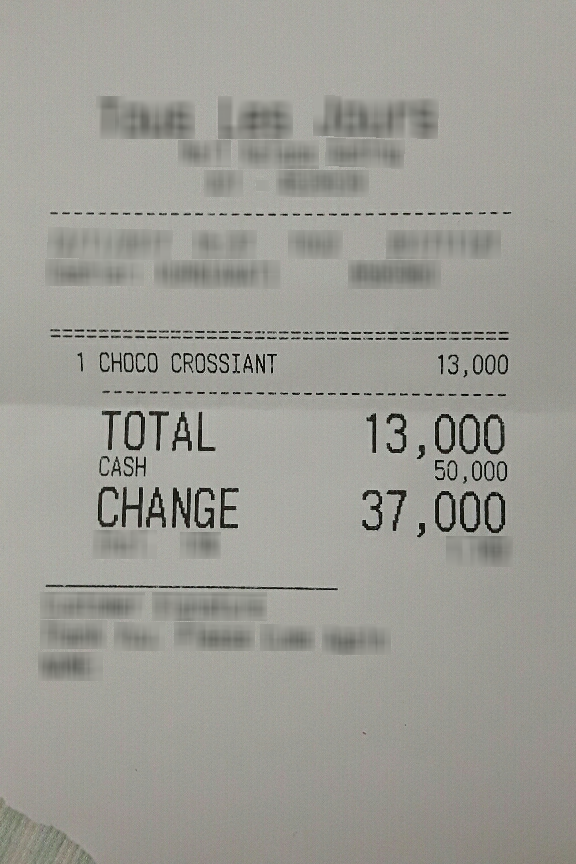
Number of items: 3
Total: 13,000
OCR text regions:
text: 1
text: CHOCO
text: CROSSIANT
text: 13,000
text: TOTAL
text: 13,000
text: CASH
text: 50,000
text: CHANGE
text: 37,000